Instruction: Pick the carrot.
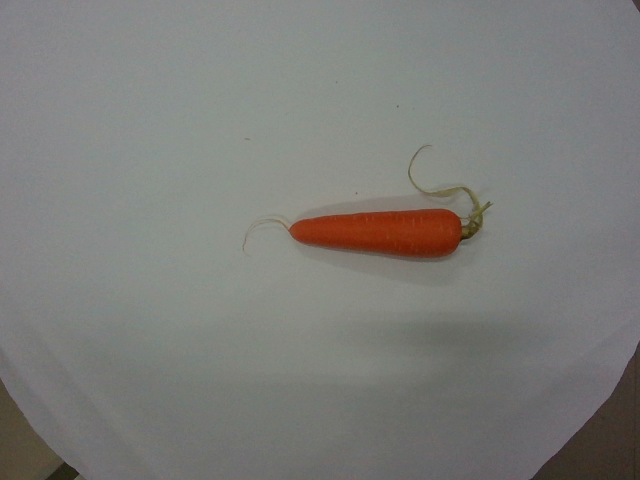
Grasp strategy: vertical